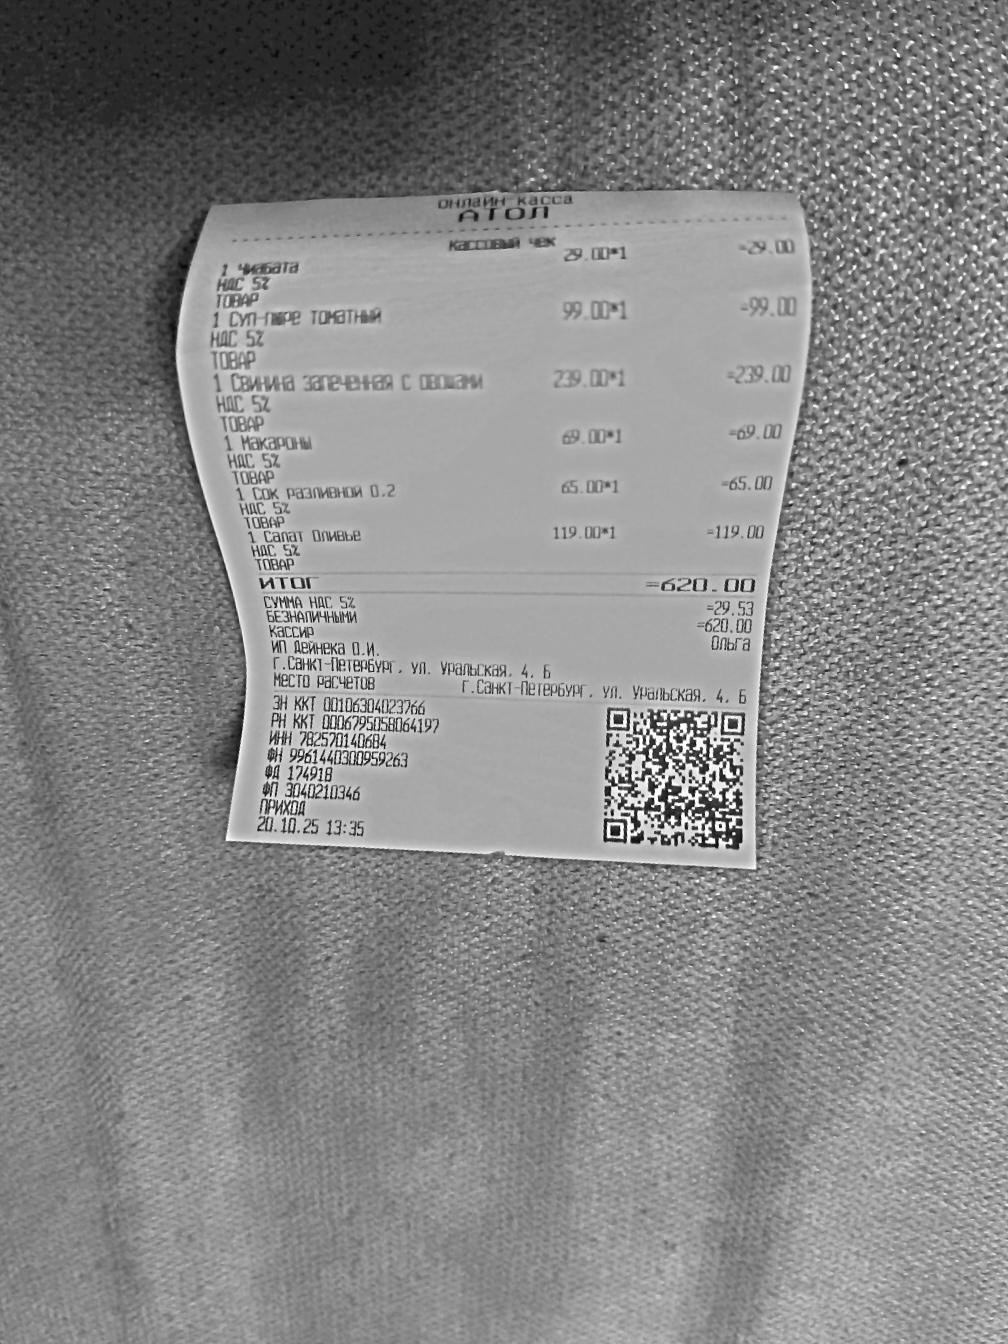
Продавец: ИП Дейнека О.И.
ИНН: 782570140684
Дата: 20.10.25
Товары: 1 Чиабата; 1 Суп-пюре томатный; 1 Свинина запеченная с овощами; 1 Макароны; 1 Сок разливной 0.2; 1 Салат Оливье
Количество: 1; 1; 1; 1; 1; 1
Цена: 29.00; 99.00; 239.00; 69.00; 65.00; 119.00
Сумма: 29.00; 99.00; 239.00; 69.00; 65.00; 119.00
Итого: 620.00